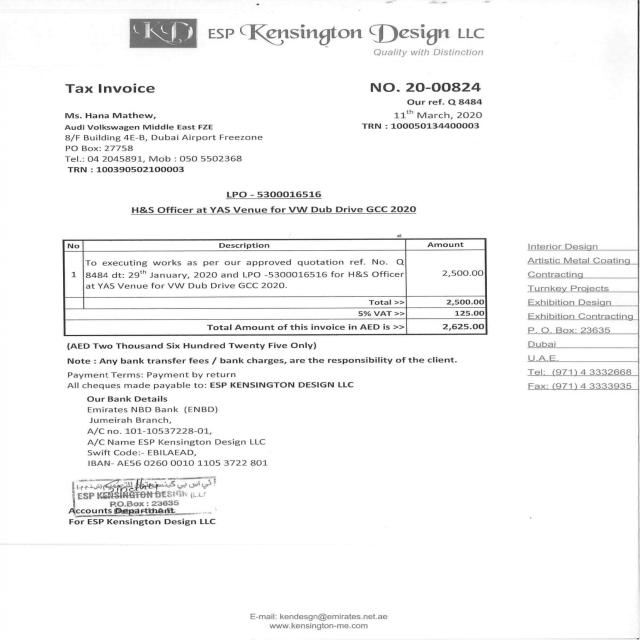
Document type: Invoice